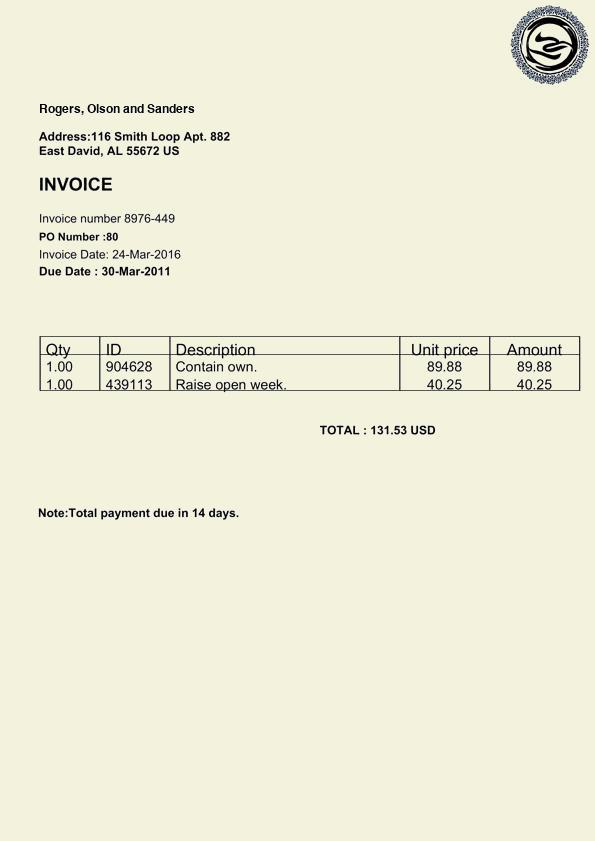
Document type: Invoice